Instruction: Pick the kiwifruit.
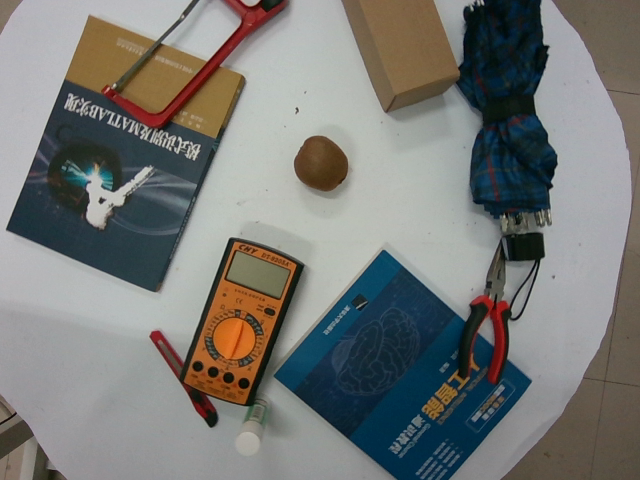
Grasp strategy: vertical